Question: What is the potential diagnosis?
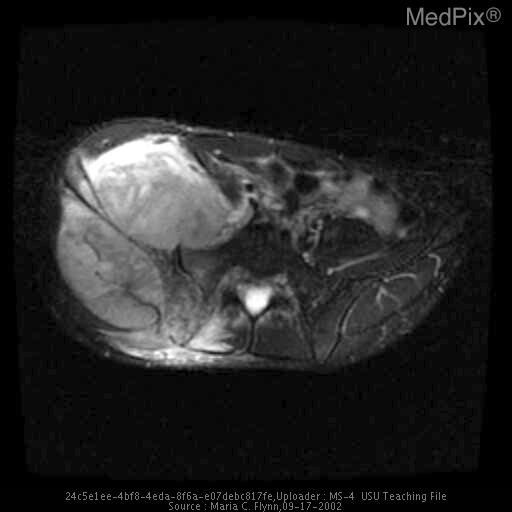
Answer: The possible diagnosis includes Ewing Sarcoma, lymphoma, osteolytic osteosarcoma.